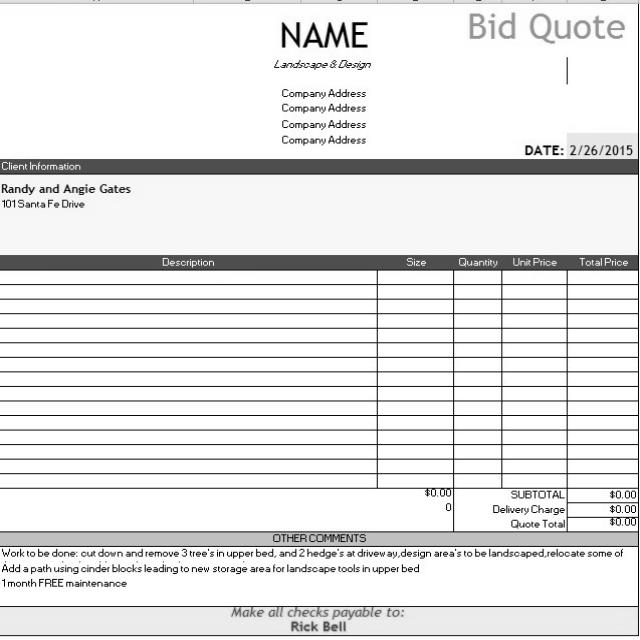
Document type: Invoice